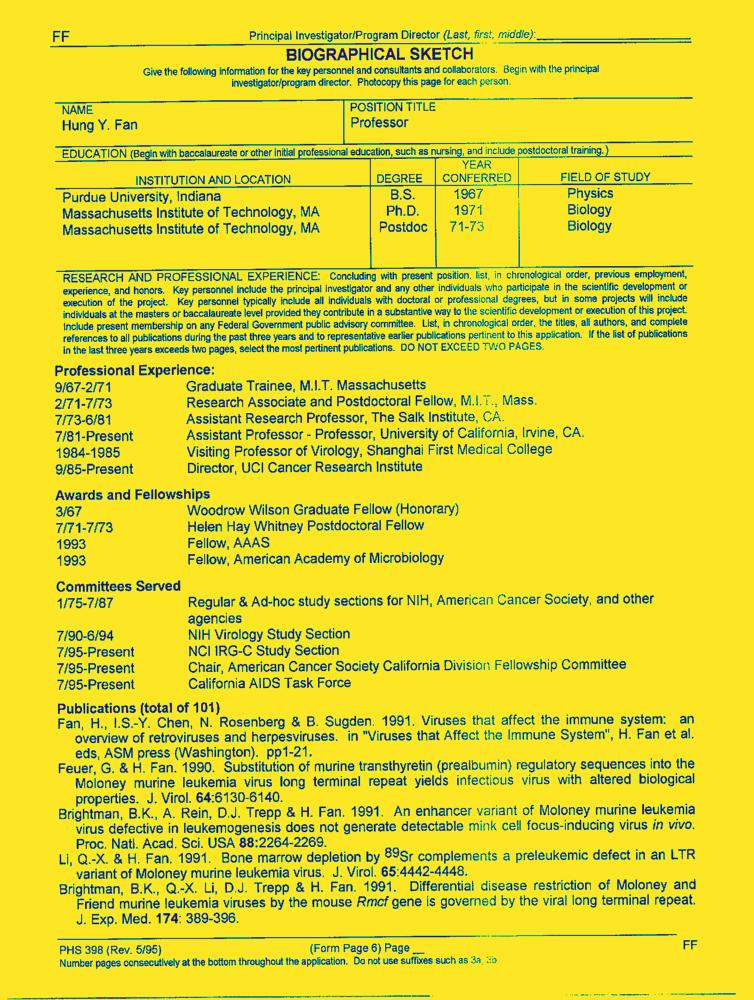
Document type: Resume-Doc